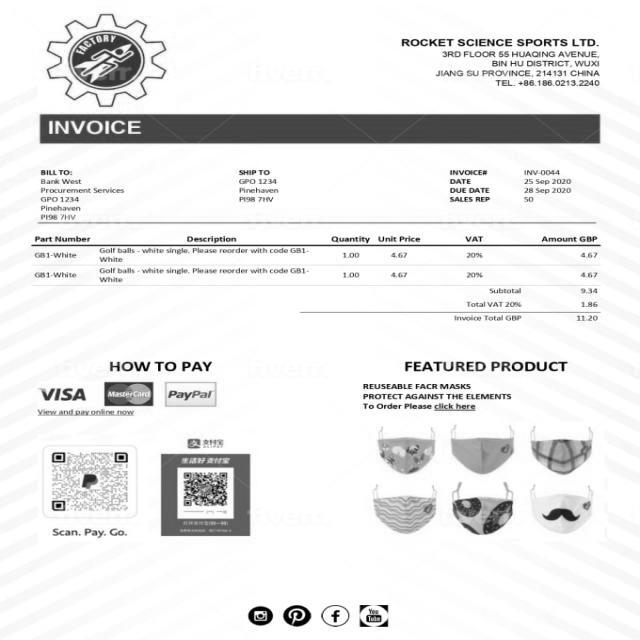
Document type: Invoice